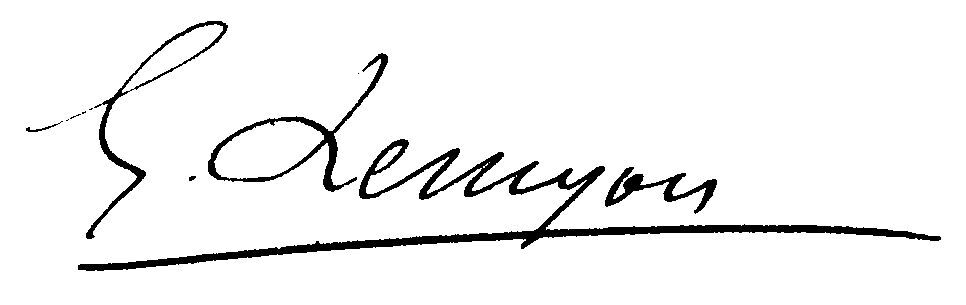
Signature of: georges remyon